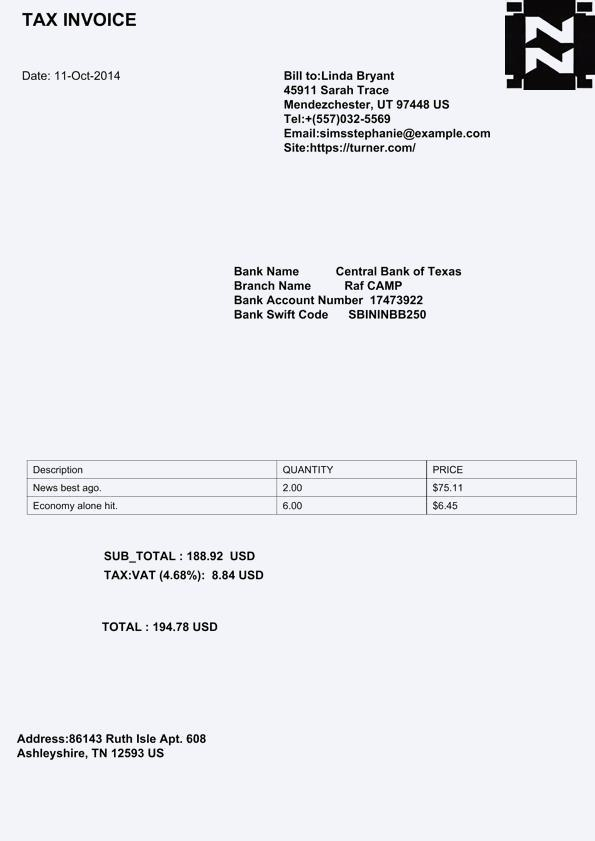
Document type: Invoice